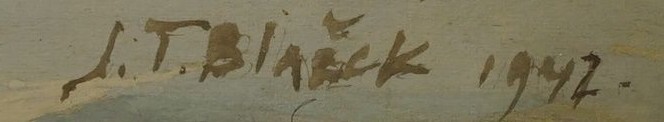
Signature of: josef tomáš blažek